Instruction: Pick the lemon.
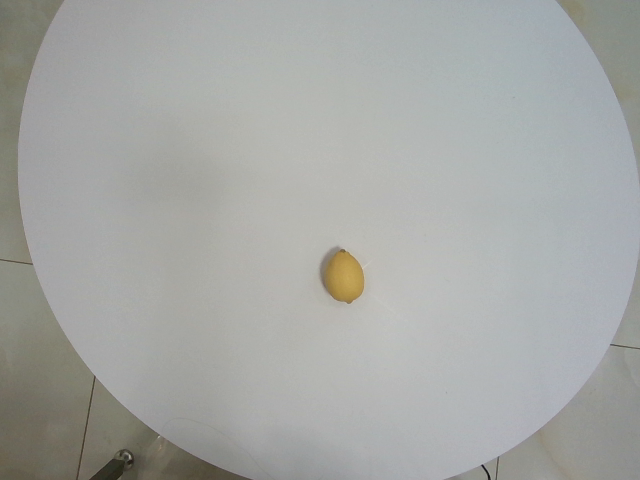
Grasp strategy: vertical